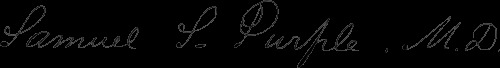
Signature of: samuel s purple